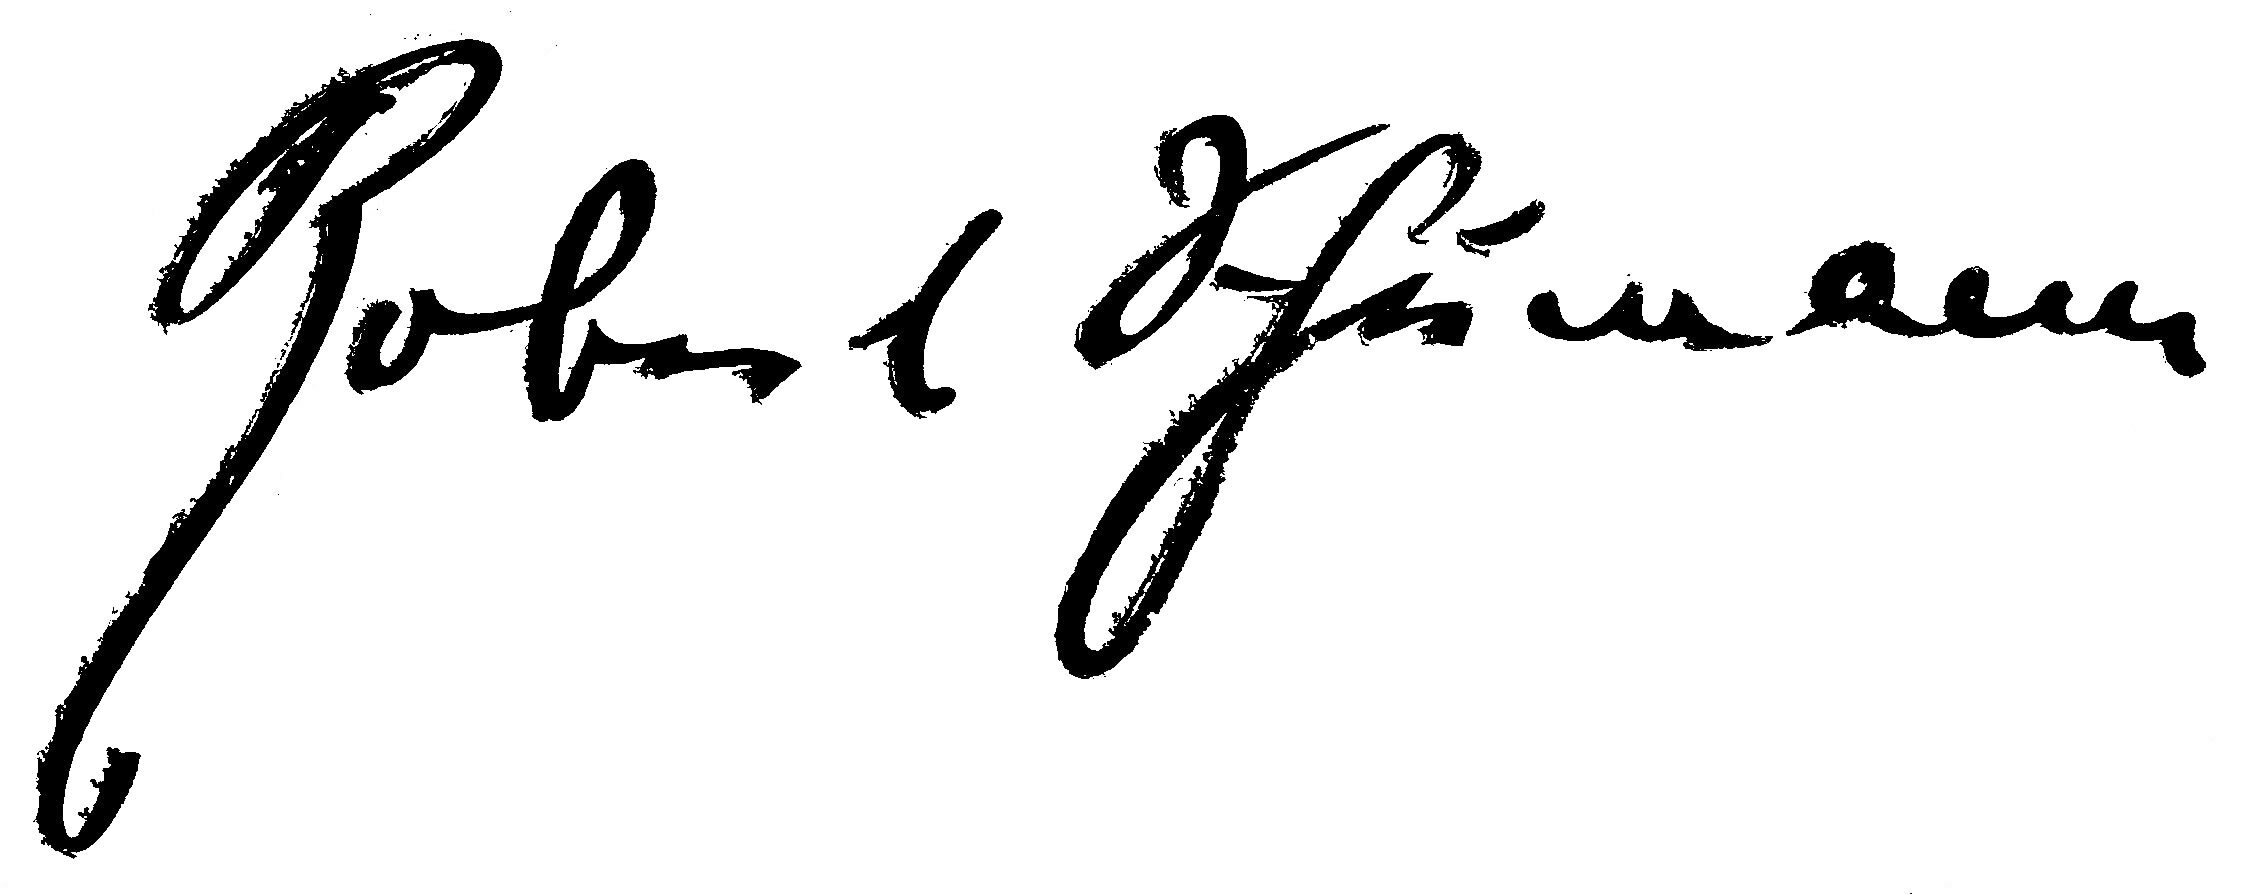
Signature of: robert schumann